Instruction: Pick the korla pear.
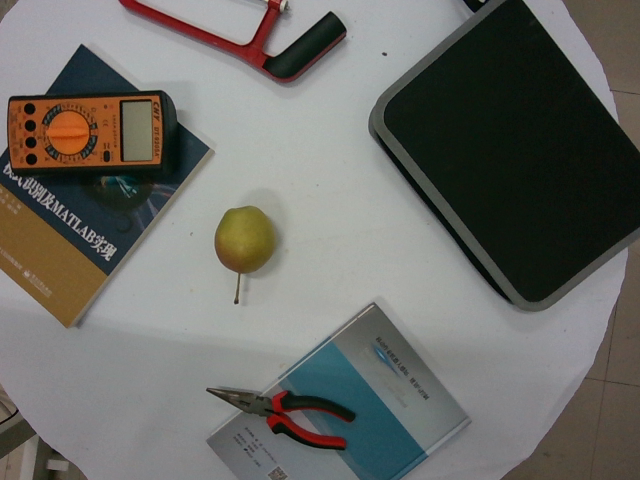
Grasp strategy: vertical